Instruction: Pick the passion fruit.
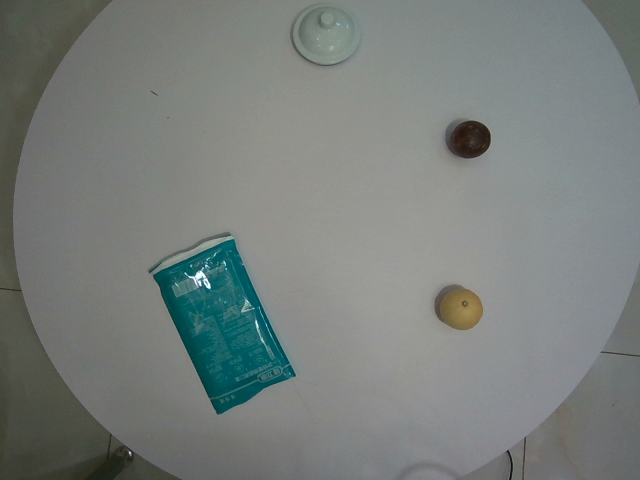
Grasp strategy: vertical